Please extract the written amount, numerical amount, recipient's name, date on the cheque, and the bank's name from the image.
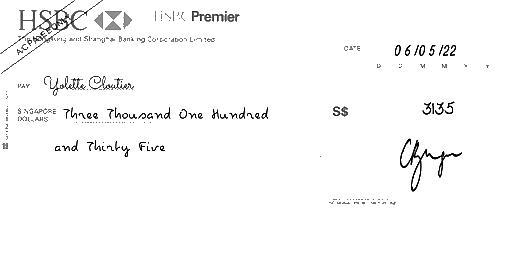
amt_in_words: Three Thousand One Hundred and Thirty Five
amt_in_figures: 3135
payee_name: Yolette Cloutier
bank_name: HSBC
cheque_date: 06/05/22